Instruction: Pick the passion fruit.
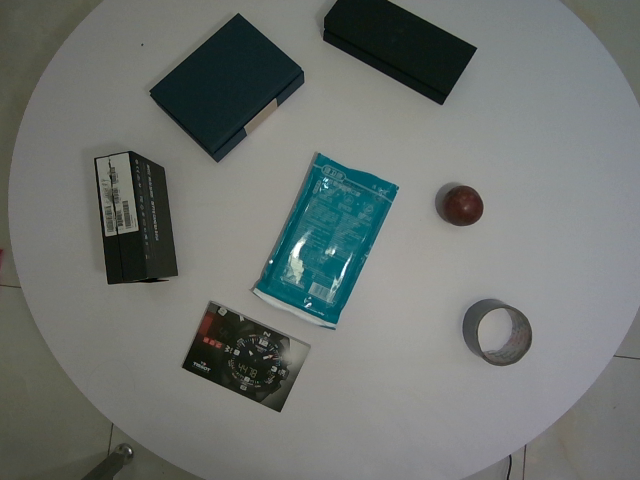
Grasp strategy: vertical